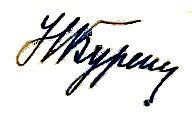
Signature of: nikolay burenin